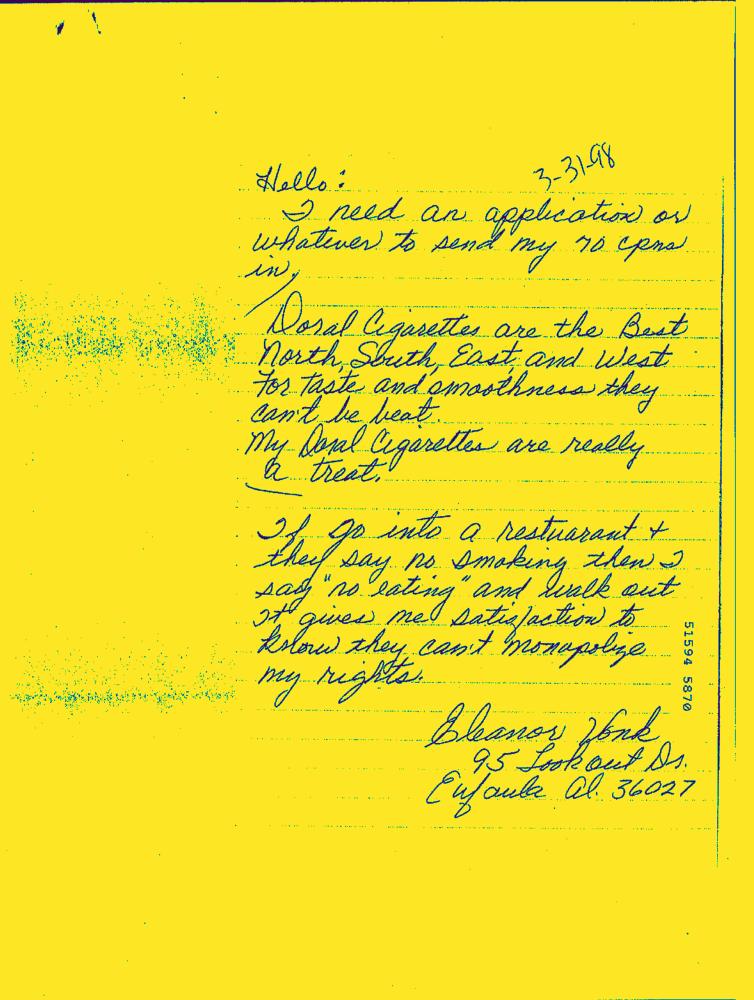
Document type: Hand-Written